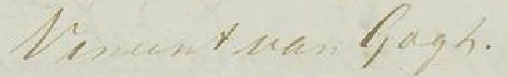
Signature of: vincent van gogh